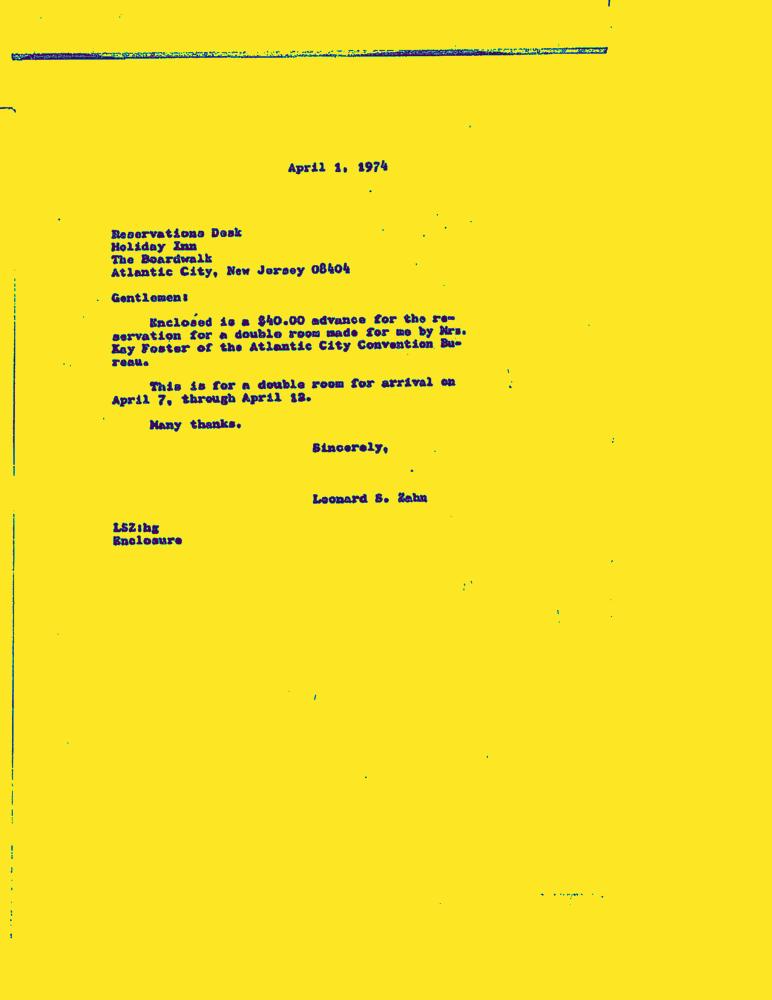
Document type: Letter-Doc